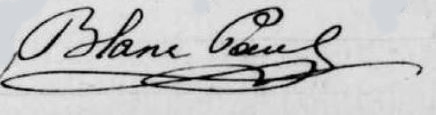
Signature of: paul blanc